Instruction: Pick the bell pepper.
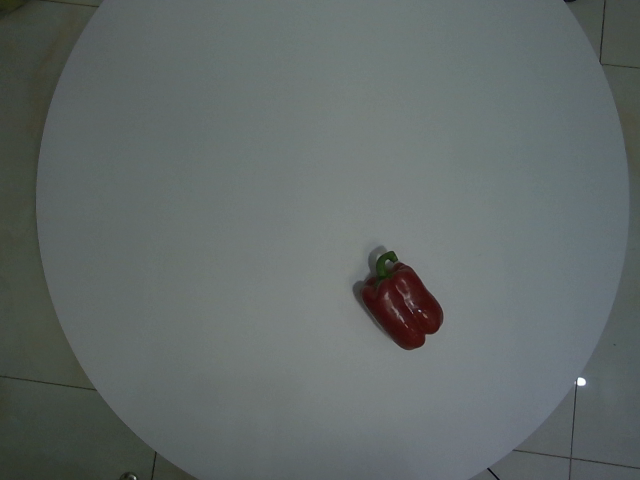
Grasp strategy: vertical